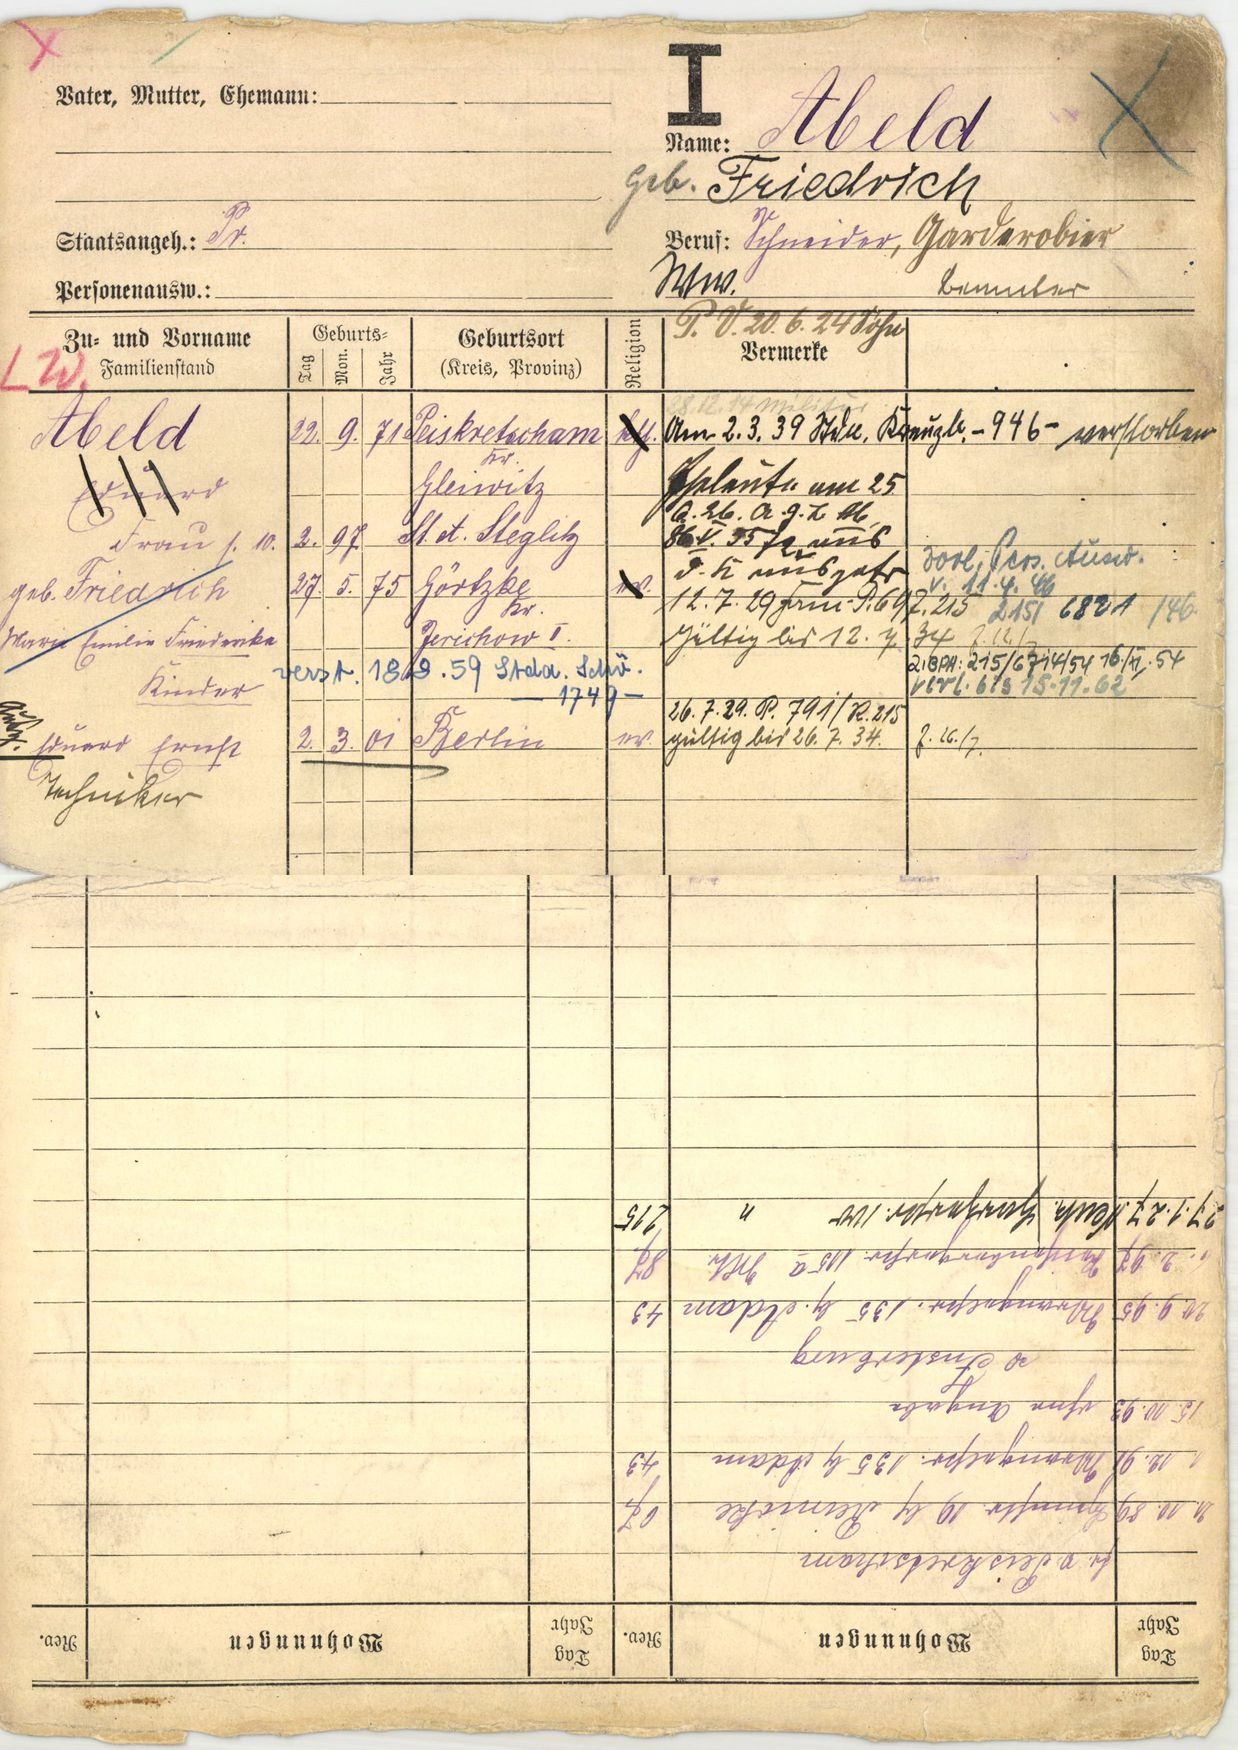
Abeld

geb. Friedrich